Question: What is the main concern?
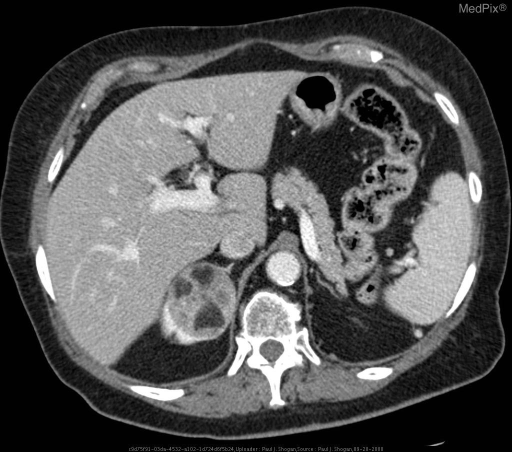
Answer: The findings suggest Contrast enhanced axial CT images reveal a large enhancing mass involving the upper pole of the right kidney.  The mass has multiple foci of fat density.

Catheter angiogram demonstrates a single right renal artery, with a defect in the upper pole corresponding to the angiomyolipoma.  There is minimal blood supply to this lesion although it arises from a single upper pole branch. The artery supplying this mass was subselected with a microcatheter and then embolized to obtain arterial stasis using 300 to 500 micron bead block.

Post-embolization image shows absent flow to the mass.. Contrast enhanced axial CT images reveal a large enhancing mass involving the upper pole of the right kidney.  The mass has multiple foci of fat density.. The patient might have a history of 76 y.o. woman with right flank pain..